Can you pull out the amount in words, numerical amount, payee's name, date of the cheque, and the bank's name from the image?
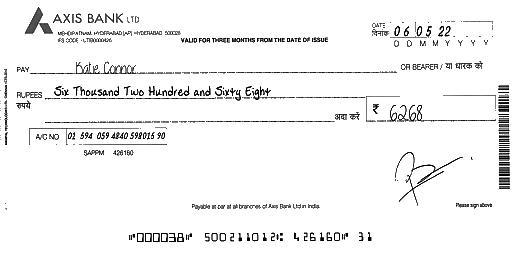
amt_in_words: Six Thousand Two Hundred and Sixty Eight
amt_in_figures: 6268
payee_name: Katie Connor
bank_name: AXIS BANK
cheque_date: 06/05/22